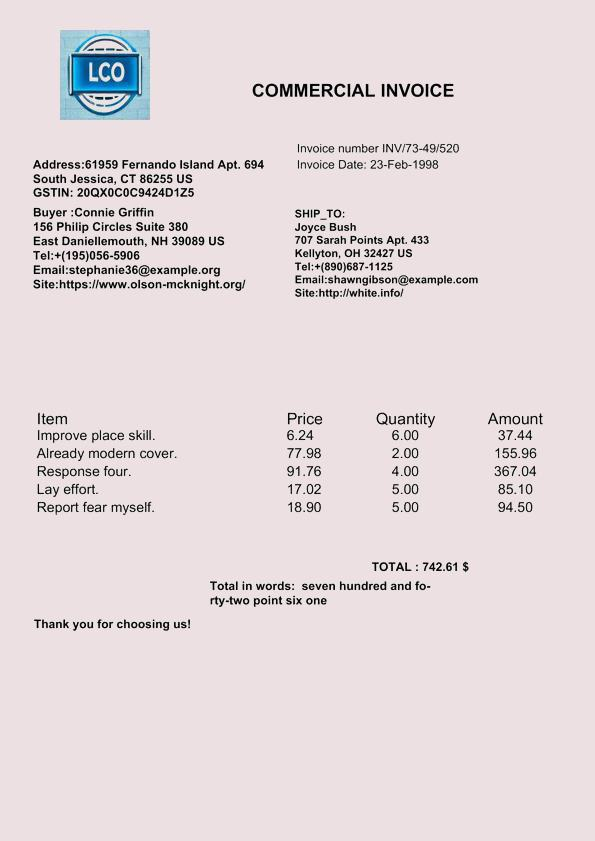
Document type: Invoice